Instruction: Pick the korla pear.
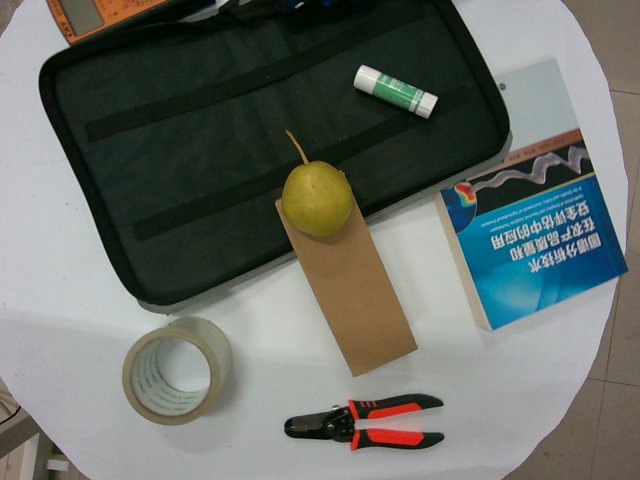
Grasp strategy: vertical